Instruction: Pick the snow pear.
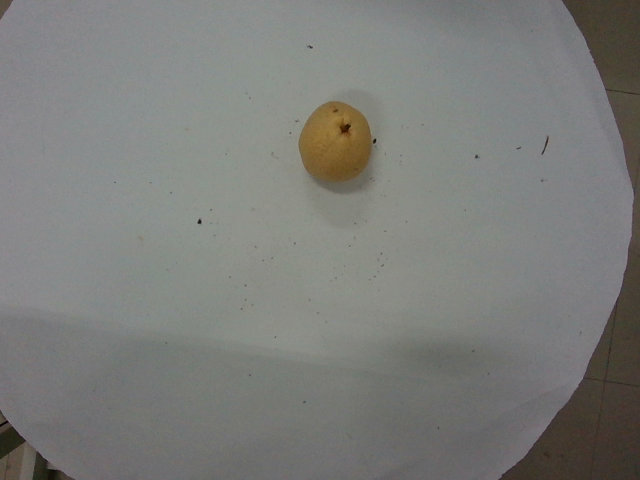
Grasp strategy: vertical